Question: What do the imaging results show?
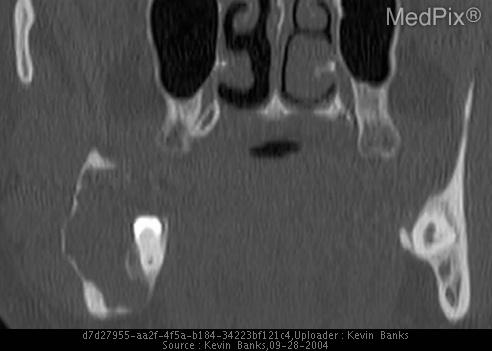
Answer: The imaging shows Radiographic evaluation of the mandible demonstrated a multilocular cystic lesion of the right mandible arising along the crown of a tooth at the ramus of the mandible. There is significant expansion of the bone with cortical disruption medially. Coronal reformat of a plain CT shows the presence of a lytic, expansile lesion of the right mandible. There is no visible soft tissue mass/extension, however, cortical disruption is seen medially.  There is tooth within the lytic defect..